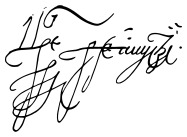
Signature of: false dmitriy i